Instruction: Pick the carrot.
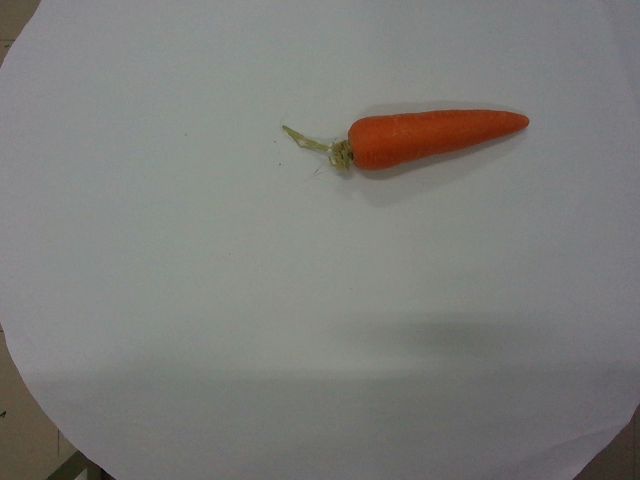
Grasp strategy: vertical